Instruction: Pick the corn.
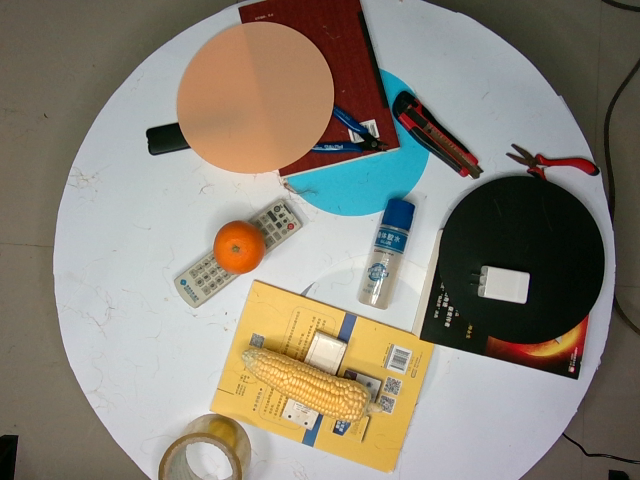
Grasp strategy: vertical